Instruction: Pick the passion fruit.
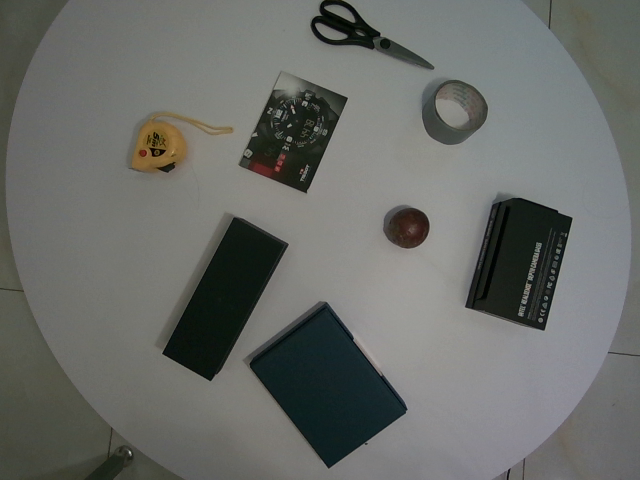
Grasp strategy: vertical